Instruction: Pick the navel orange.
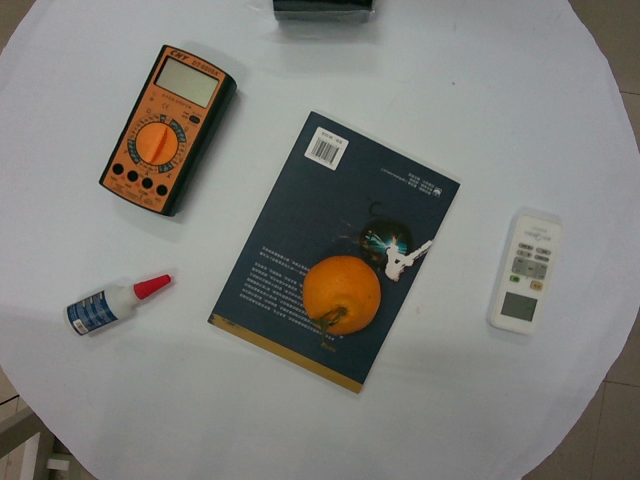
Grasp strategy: vertical